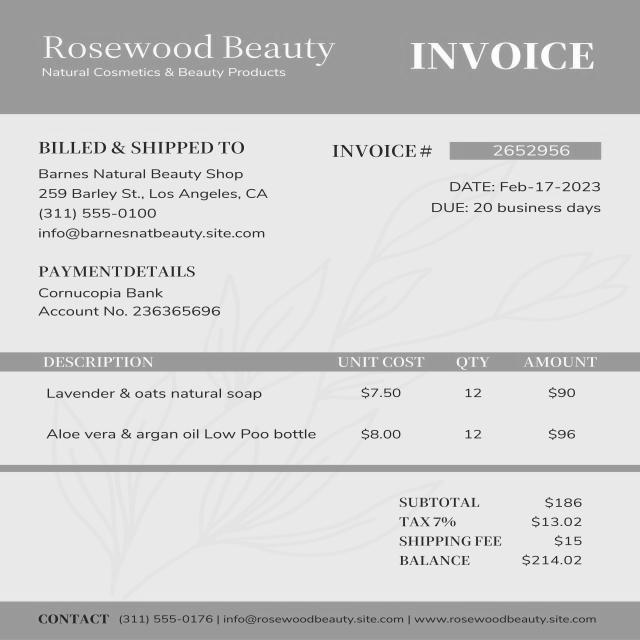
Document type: Invoice